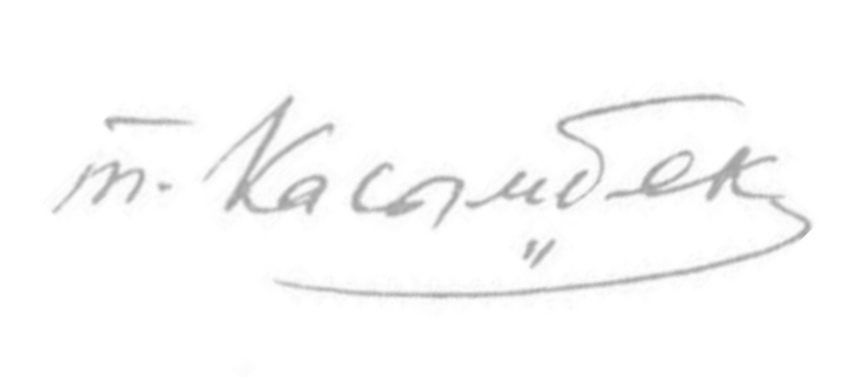
Signature of: tölögön kasımbek